Question: What type of tax is indicated in the document, personal property or real estate?
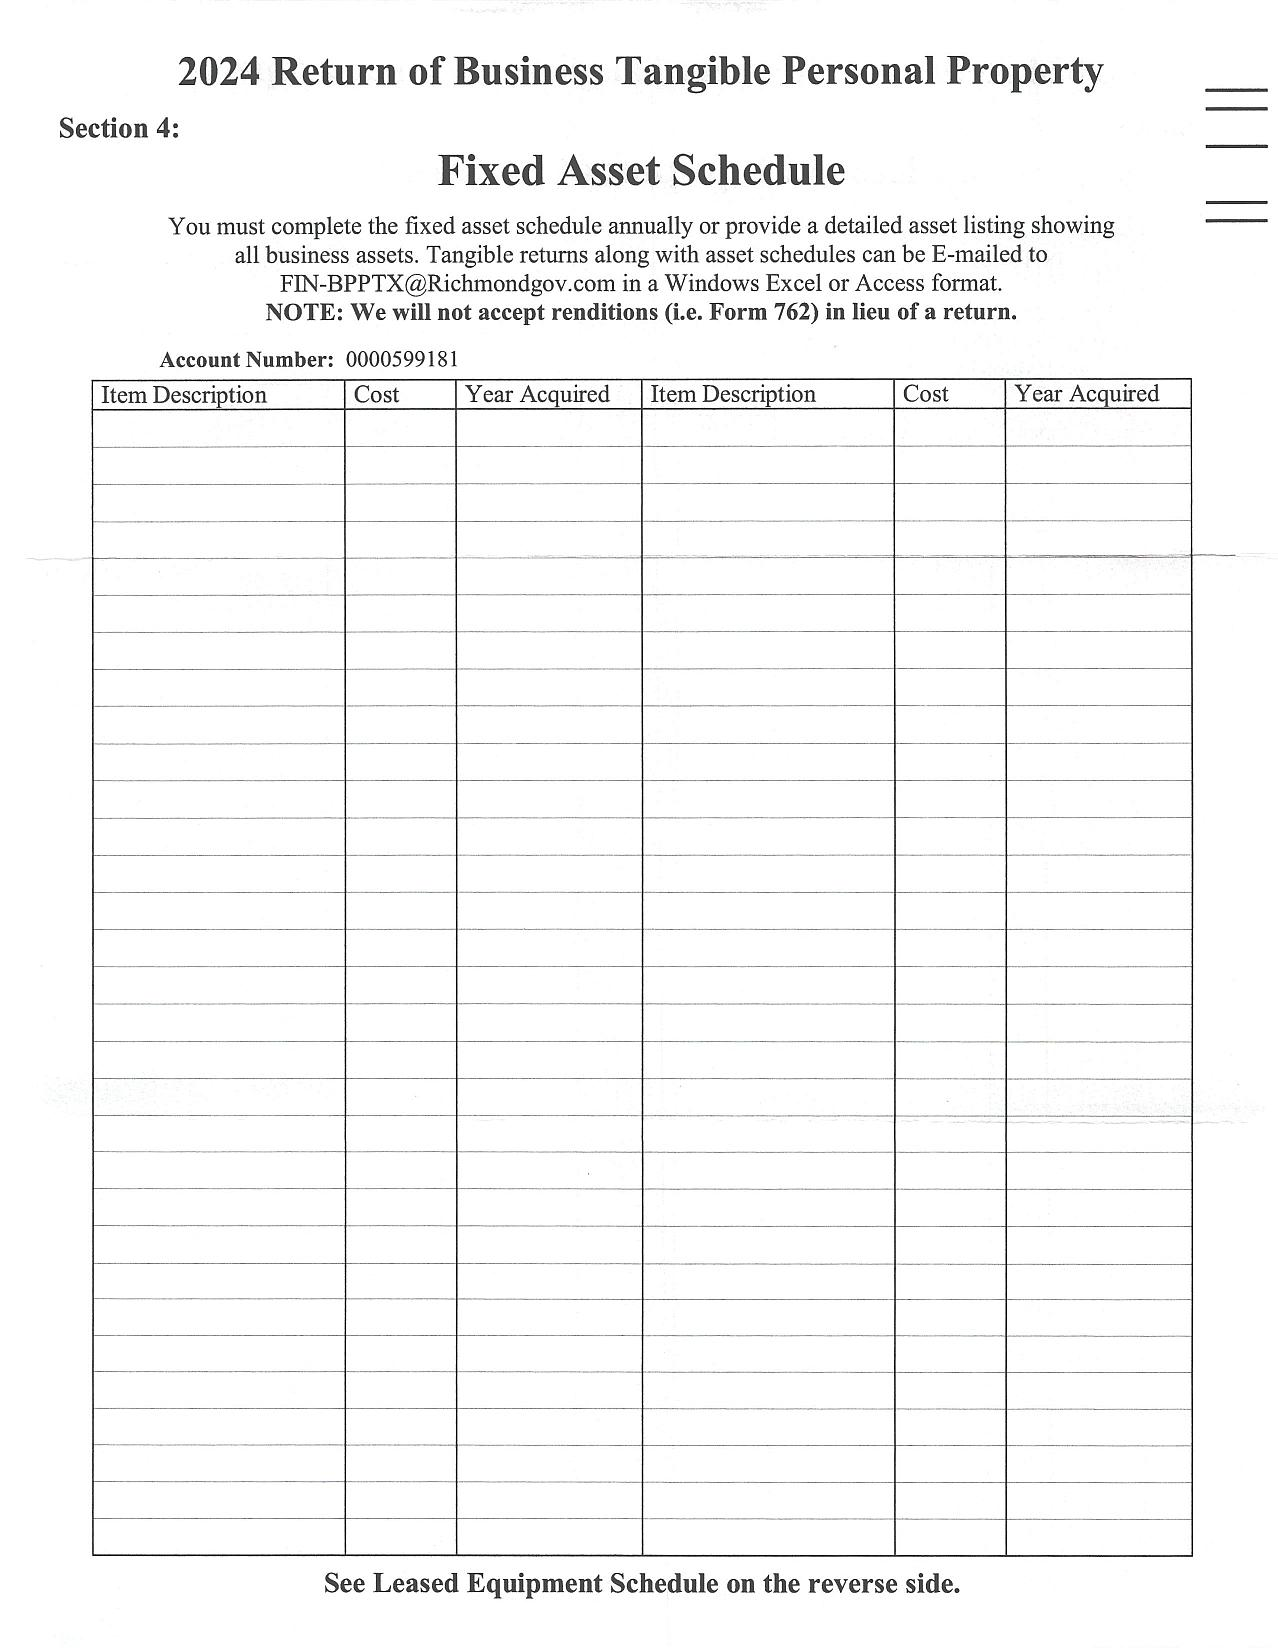
Answer: "Personal Property"